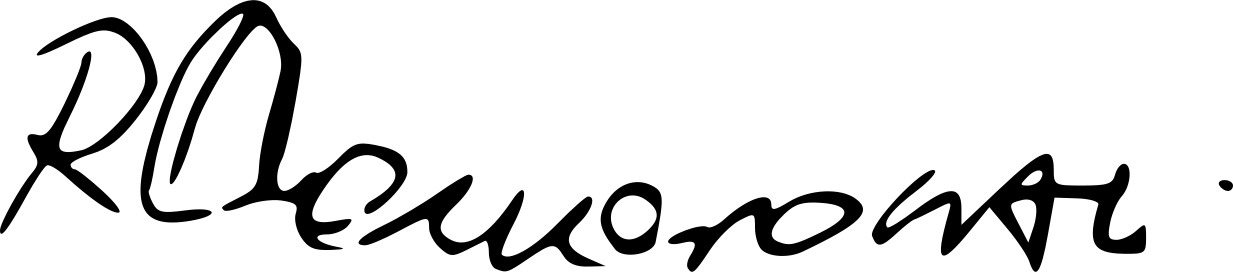
Signature of: ryszard kaczorowski